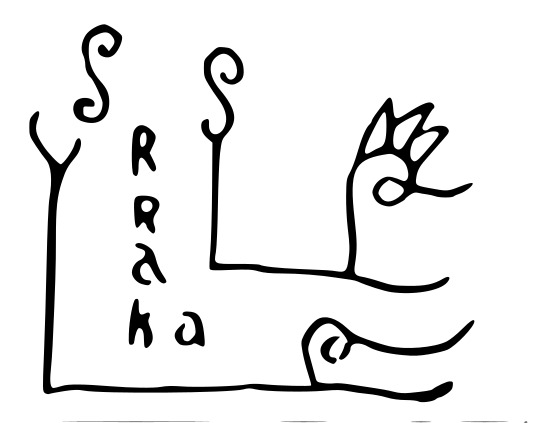
Signature of: urraca of zamora